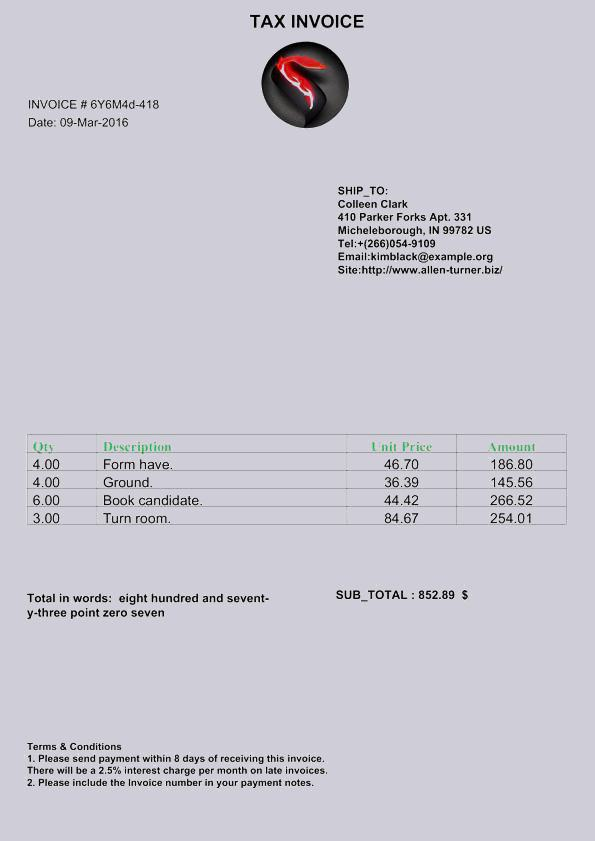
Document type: Invoice